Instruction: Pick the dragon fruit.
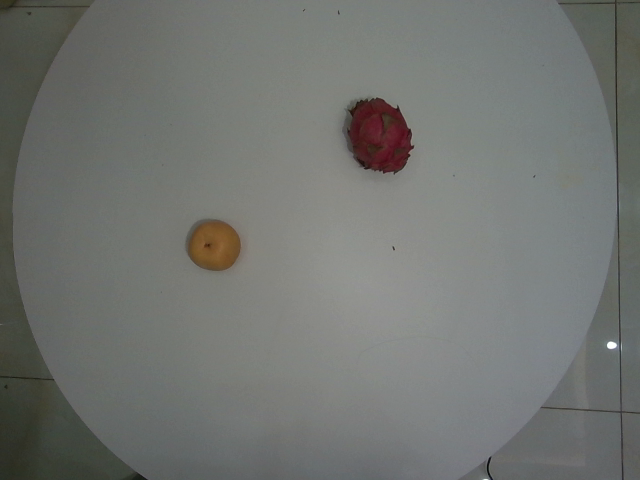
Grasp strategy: vertical